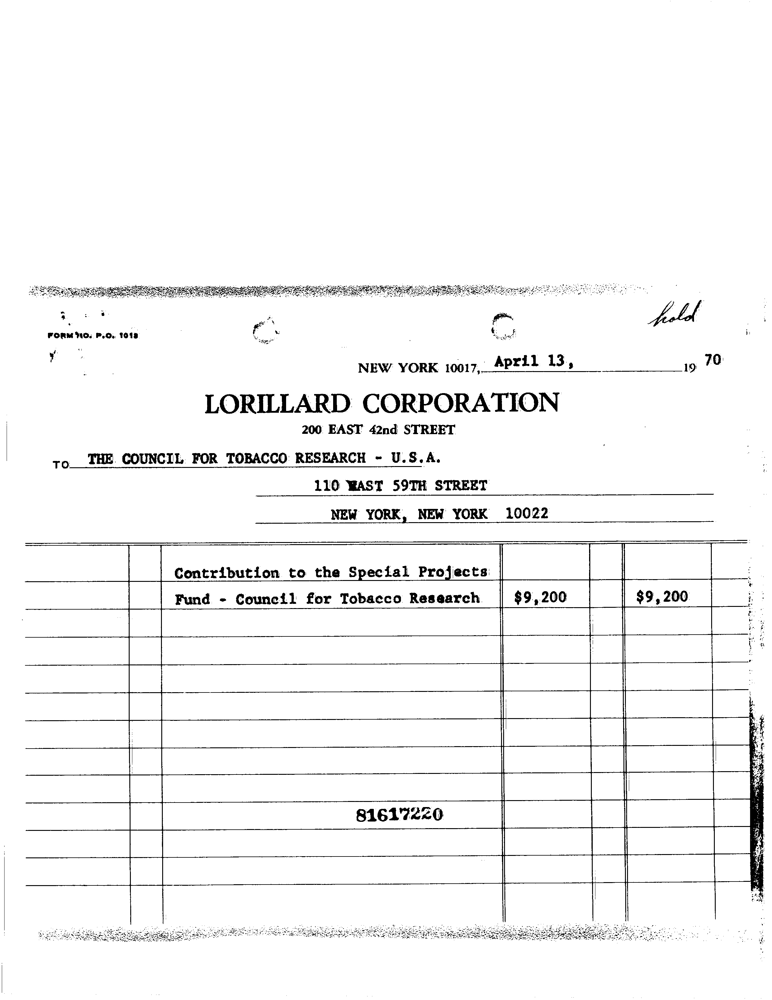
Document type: Invoice